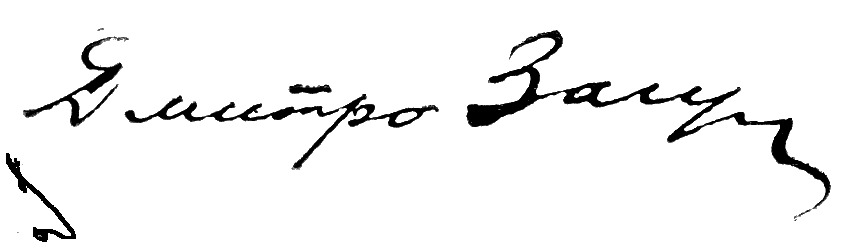
Signature of: dmytro zahul